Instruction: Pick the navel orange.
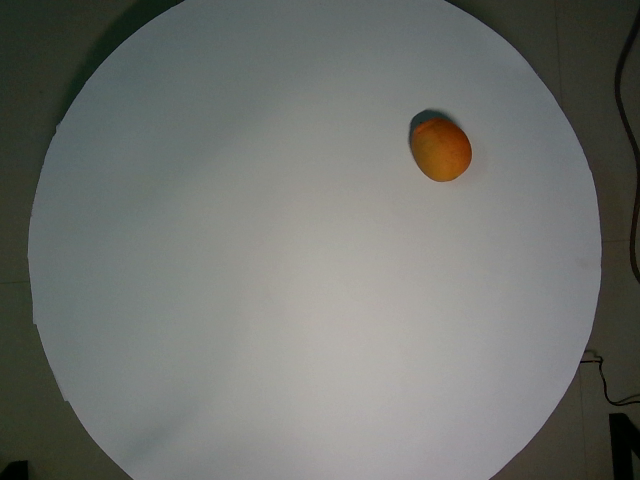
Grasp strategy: vertical